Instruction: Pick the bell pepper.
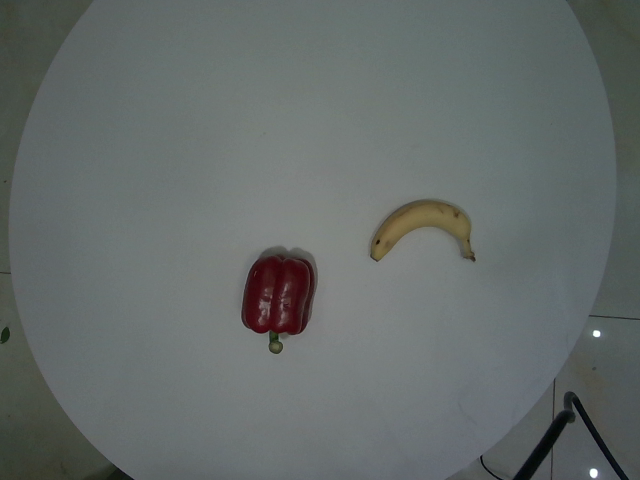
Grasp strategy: vertical